Patient: Female, age 19
A 19-year old female was admitted to our hospital because of a sudden onset fever and cough. She had developed the cough, fever and progression of dyspnea two days before admission. Antibiotic treatment prior to hospitalization was not effective for the clinical symptoms. She had started to smoke 20 cigarettes per day two weeks before the admission. She had a history of pollinosis, but no previous history of bronchial asthma. On admission, her temperature was 39.4  C. Auscultation revealed wheeze in the bilateral lung fields.
An arterial blood gas analysis on room air revealed a pH of 7.434, PaO2 of 58.1 torr and PaCO2 of 34.2 torr, indicating hypoxemia. A chest radiograph revealed diffuse bilateral infiltrates and pleural effusion in the right lung, as shown in Fig. 1. The patient's peripheral white blood cell (WBC) count was 18,600 cells/mm3, with 84.4% neutrophils, 11.8% lymphocytes and 1.0% eosinophils. The serum C-reactive protein was 11.5 mg/dl. Her serum immunoglobulins (Ig) were: IgG, 1048 mg/dl; IgA, 166.0 mg/dl; IgM, 199.0; IgE, 196.8 U/ml. Bronchoalveolar lavage fluid (BALF) was obtained from right B5 area on the third hospital day. The total cell count in the BALF was 98.0 x 104/ml, which contained 5.6% neutrophils, 12.0% lymphocytes and 66.6% eosinophils. The CD4/CD8 lymphocytes ratio in the BALF was 1.26. Cultures of the BALF proved negative for bacteria and fungi. A specimen obtained from transbronchial lung biopsy (TBLB) demonstrated eosinophilic infiltration with fibrin exudates into the air space and edematous alveolar walls, indicating eosinophilic pneumonia.
On the fourth hospital day, her chest radiograph and symptoms had remarkably improved without corticosteroid treatment. Her hypoxemia had been gradually improving, and her SpO2 was 97% under room air on the forth hospital day. The peripheral eosinophil count, which had been 186 cells/mm3 on admission, increased gradually to 1400 cells/mm3 on the seventh hospital day. Although the eosinophilia was prolonged over 1 month, the peripheral eosinophil count decreased to 504 cells/mm3 2 months after the development of AEP. The peripheral lymphocyte count also increased from 2195 cells/mm3 on admission to 3367 cells/mm3 on the seventh hospital day, and decreased to 2720 cells/mm3 2 months after the development of AEP. Therefore, the peripheral eosinophil count appeared to fluctuate in parallel with the peripheral lymphocyte count (Fig. 2).
The patient was discharged on the 13th hospital day. She quit smoking and has not resumed. Three months later, she continued to be asymptomatic. She reported having smoked two kinds of cigarettes. The lymphocyte stimulation tests (LSTs) for the both kinds of cigarette smoke extract were negative.
A cytokine analysis of the serum was performed on admission and on the 13th hospital day, and a cytokine analysis of the BALF was performed on the third hospital day (Fig. 3). The levels of IL-6, IL-5, IL-4, regulated on activation, normal T cell expressed and secreted (RANTES) and eotaxin in the serum on admission were 28.7 pg/ml, 2590 pg/ml, 98.5 pg/ml, 20000 pg/ml and 171 pg/ml, respectively. The cytokine analysis of the serum performed on the 13th hospital day revealed that the levels of IL-6, IL-5, IL-4 and eotaxin had decreased to 1.0 pg/ml, <5.0 pg/ml, 71.9 pg/ml and 104 pg/ml respectively, but that RANTES had increased to 78900 pg/ml. The levels of IL-6, IL-5, IL-4, RANTES and eotaxin in the BALF were 19.4 pg/ml, 883 pg/ml, 6.0 pg/ml, 42.1 pg/ml and 59.3 pg/ml, respectively. The levels of all cytokines in the BALF were lower than those in the serum obtained on admission. In particular, the level of RANTES in the BALF was much lower than that in the serum.
Keywords: acute eosinphilic pneumonia, cigarette smoking, rantes
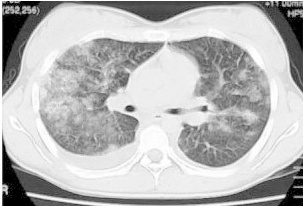
Image caption: Chest X-rays and CT scans. A. The chest X-ray on admission showed bilateral ground-glass opacification which was relatively right lung dominant.